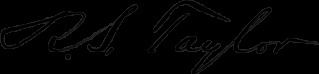
Signature of: robert stewart taylor